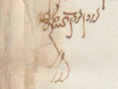
Signature of: q126934568